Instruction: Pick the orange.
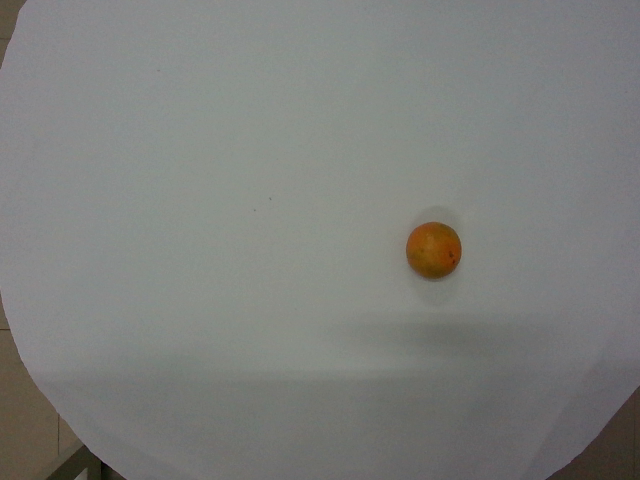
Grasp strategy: vertical